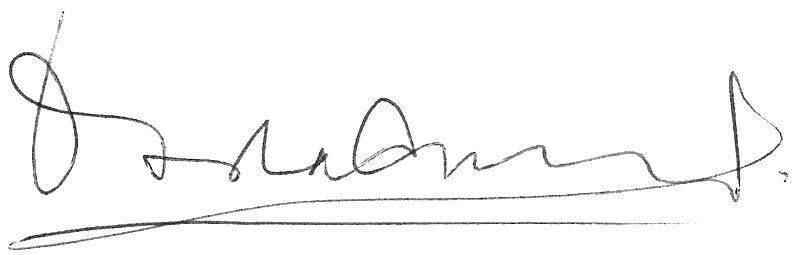
Signature of: doda conrad